Question: What is the filing due date as per the document?
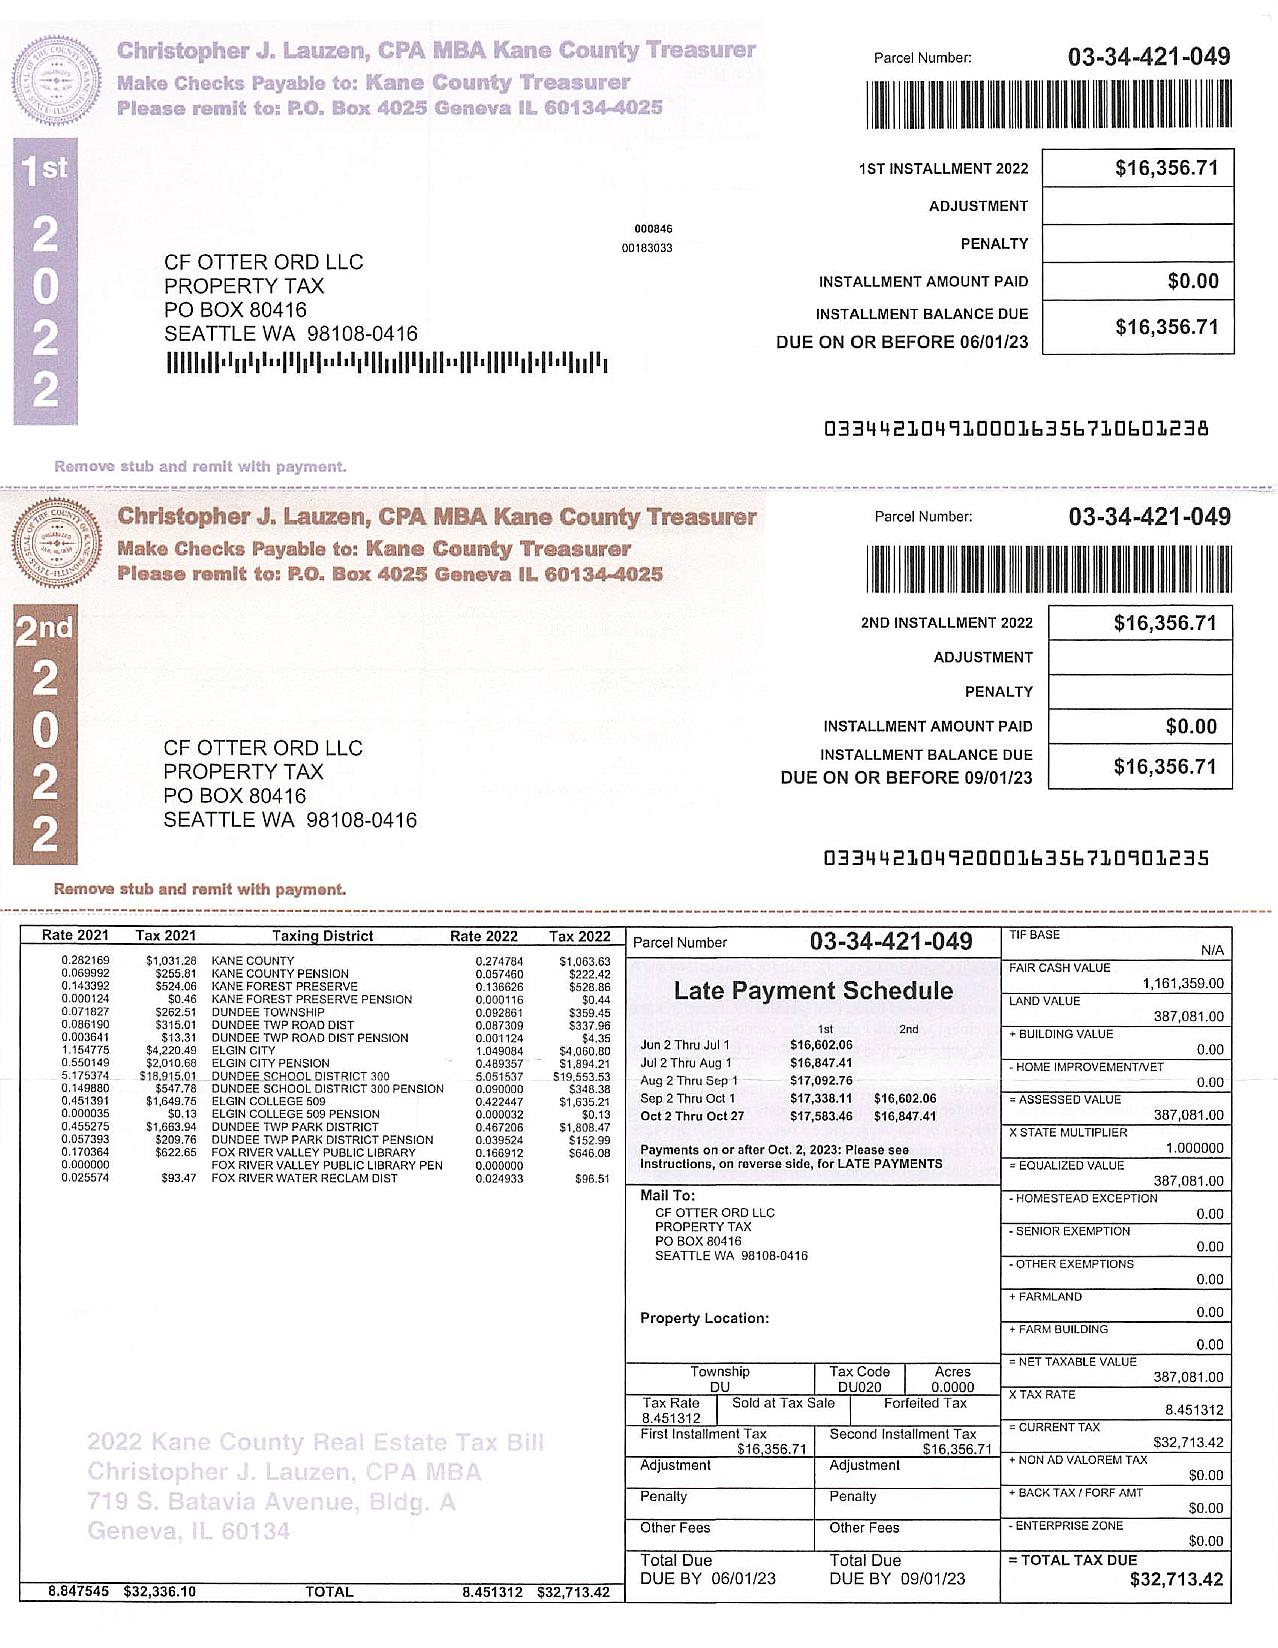
Answer: "6/1/23"